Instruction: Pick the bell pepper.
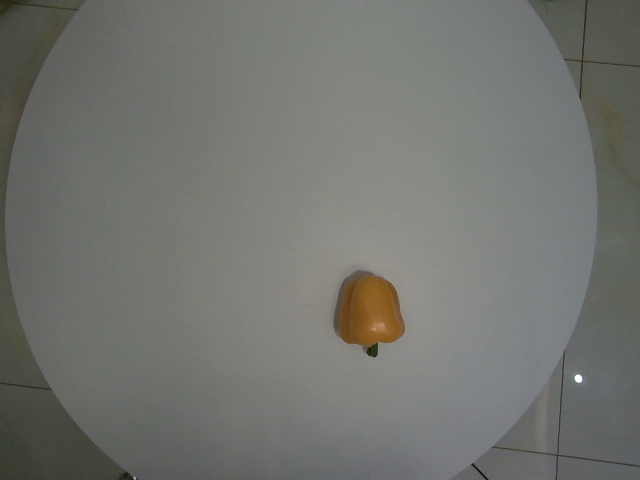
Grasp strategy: vertical